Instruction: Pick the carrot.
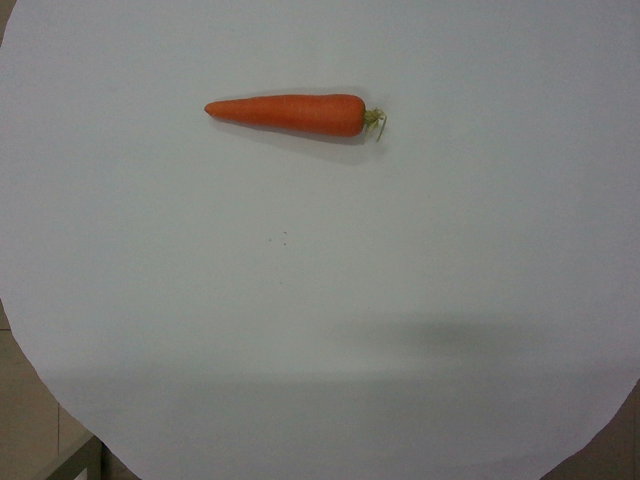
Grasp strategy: vertical